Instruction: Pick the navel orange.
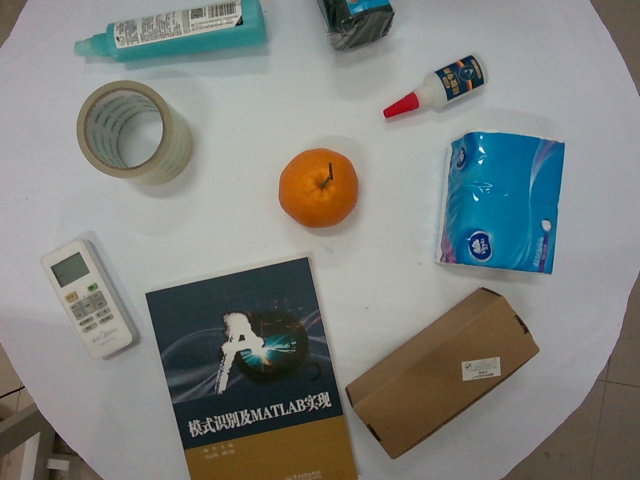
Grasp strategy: vertical